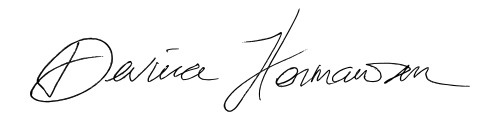
Signature of: devina hermawan